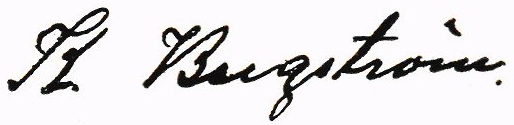
Signature of: kristoffer bergström